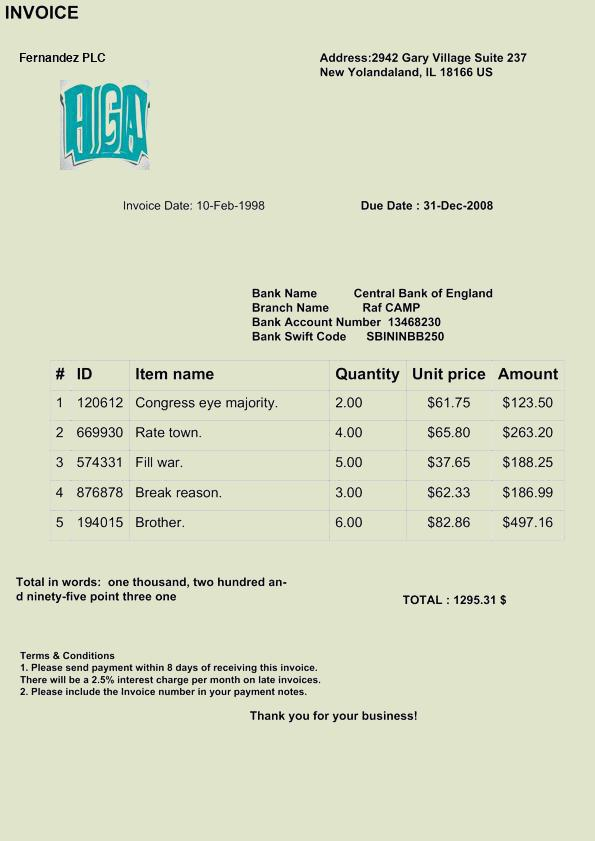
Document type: Invoice